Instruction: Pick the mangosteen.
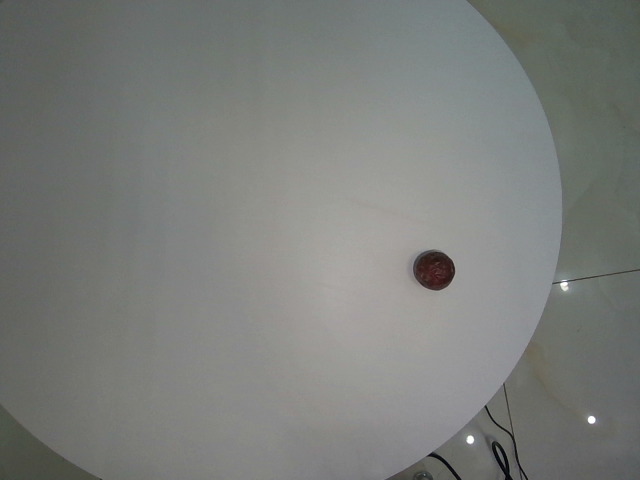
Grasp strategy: vertical